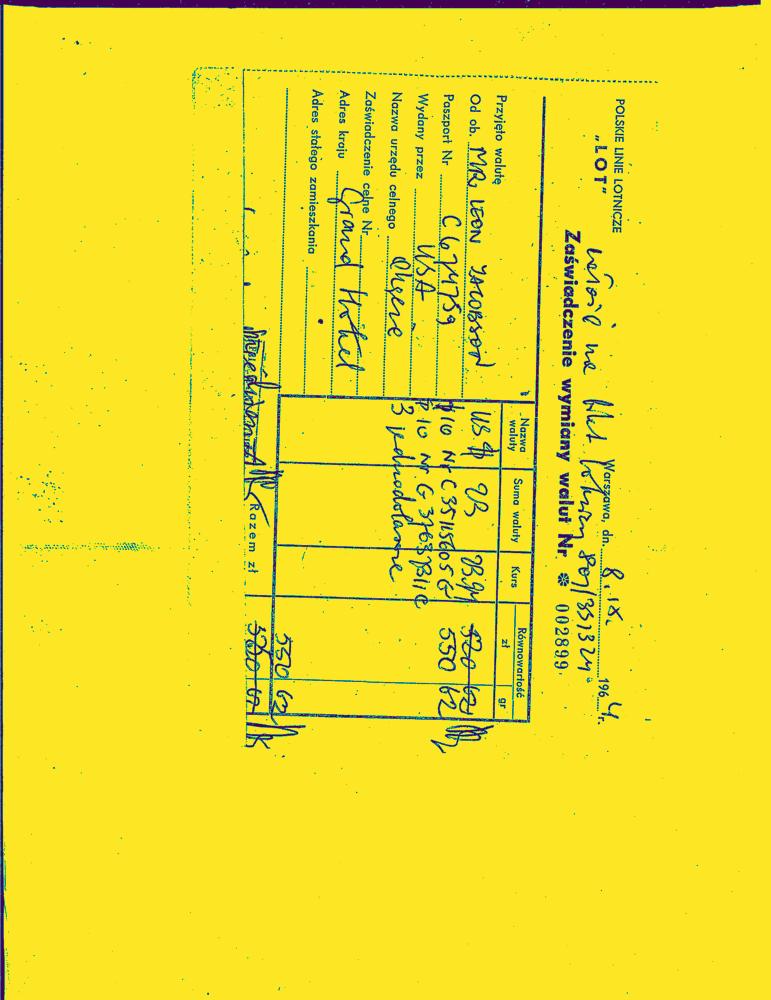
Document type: Invoice-Doc